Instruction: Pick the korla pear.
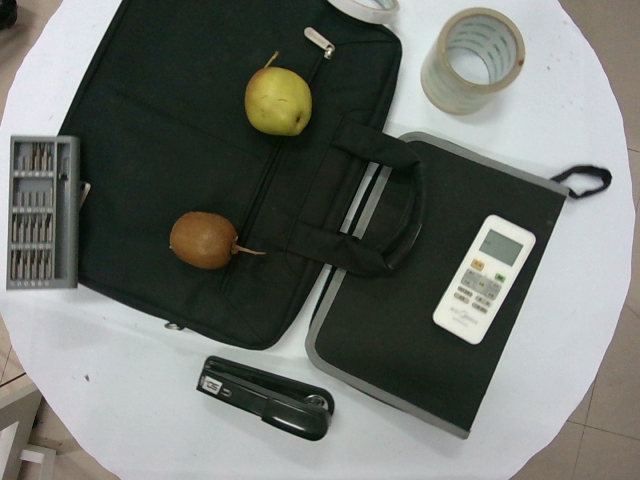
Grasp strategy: vertical